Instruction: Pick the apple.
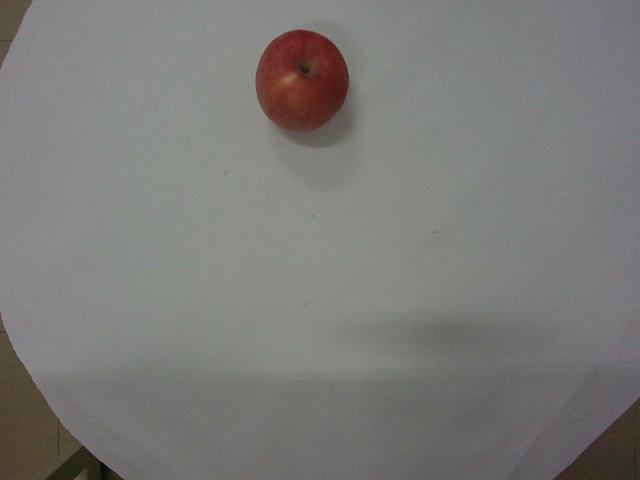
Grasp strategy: vertical